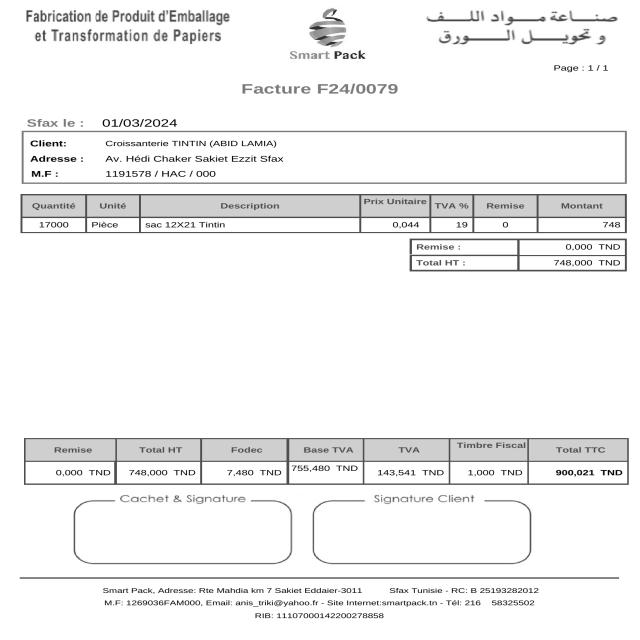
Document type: Invoice